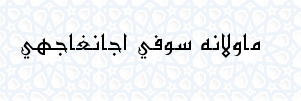
Signature of: maulana sufi mufti azangachhi shaheb